Patient: Male, age 11
The case describes the presumed diagnosis of miliary tuberculosis (TB) in an 11-year-old, immunocompetent boy based on chest X-ray changes and clinical symptoms. The high incidence of TB in Namibia and hence high pretest probability made the diagnosis likely, despite consistently negative cultures. Failure of clinical response should have made the treating doctors question the diagnosis much earlier. Only upon referral to a specialist service with scrutinizing of the history followed by diagnostic opportunities of high resolution computed tomography (HR-CT), bronchoscopy and trans-bronchial biopsy made the alternative diagnosis of idiopathic pulmonary hemosiderosis (IPH) possible.
Keywords: pulmonary tuberculosis, idiopathic pulmonary haemo-siderosis, respiratory services
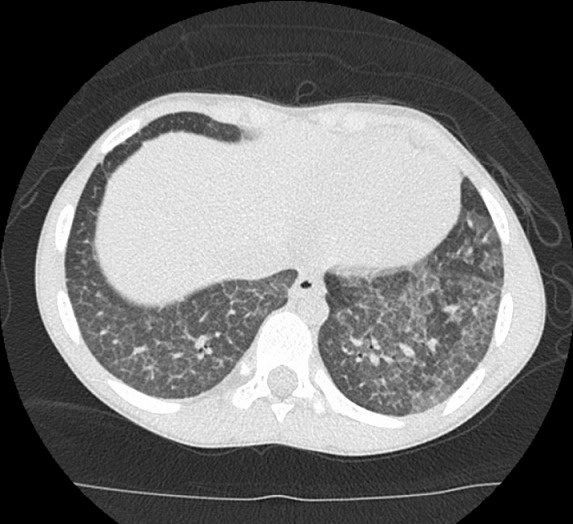